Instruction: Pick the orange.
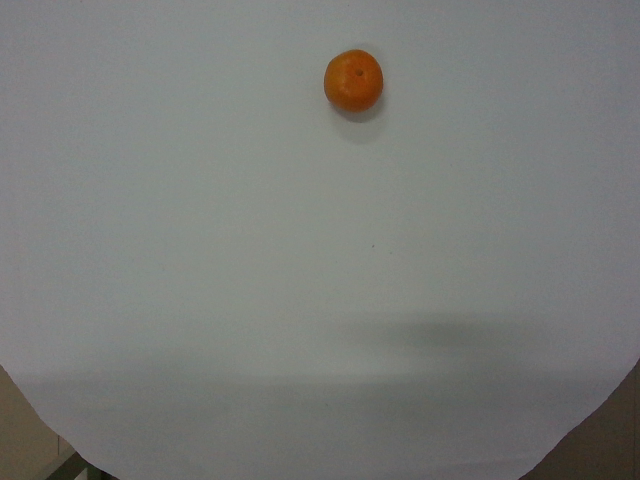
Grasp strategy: vertical